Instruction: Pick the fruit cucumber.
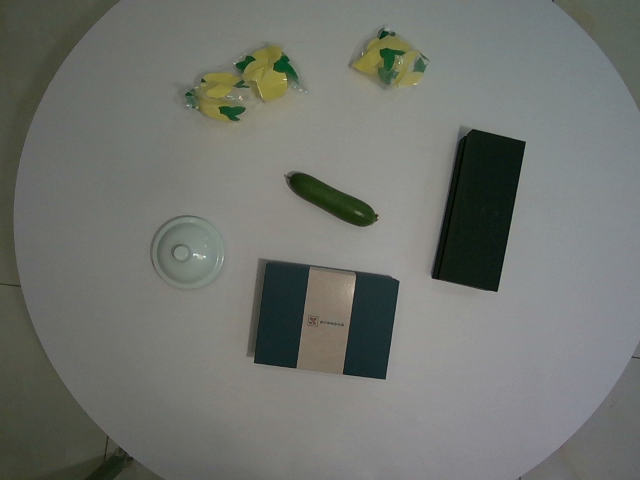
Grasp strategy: vertical